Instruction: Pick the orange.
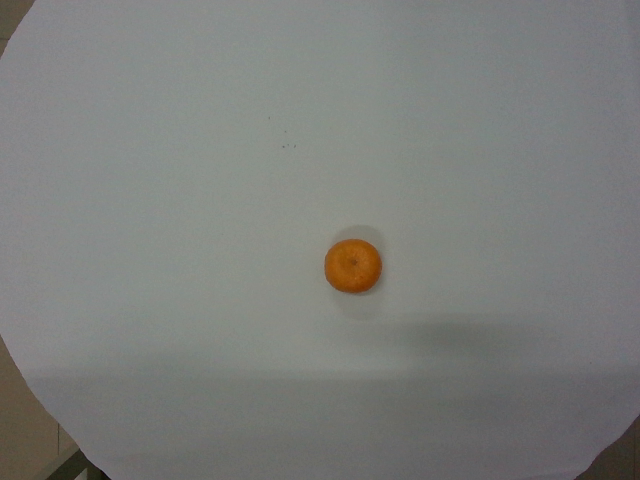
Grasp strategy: vertical